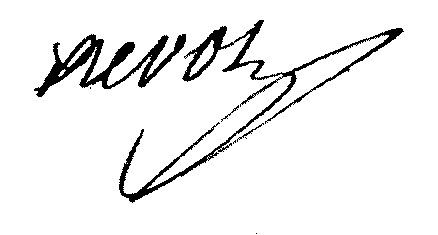
Signature of: pierre revol